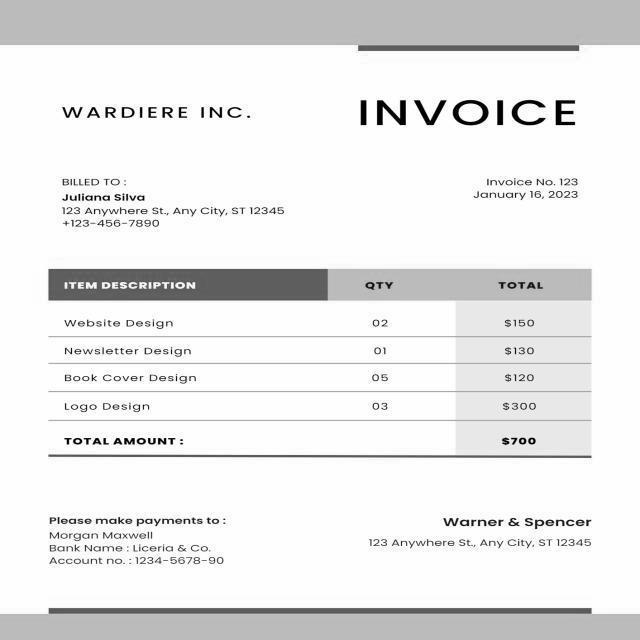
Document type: Invoice